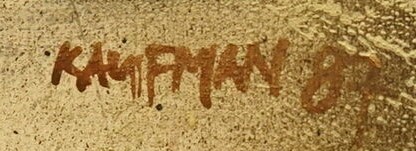
Signature of: mirek kaufman